Question: What is the earliest payment due date mentioned in the document?
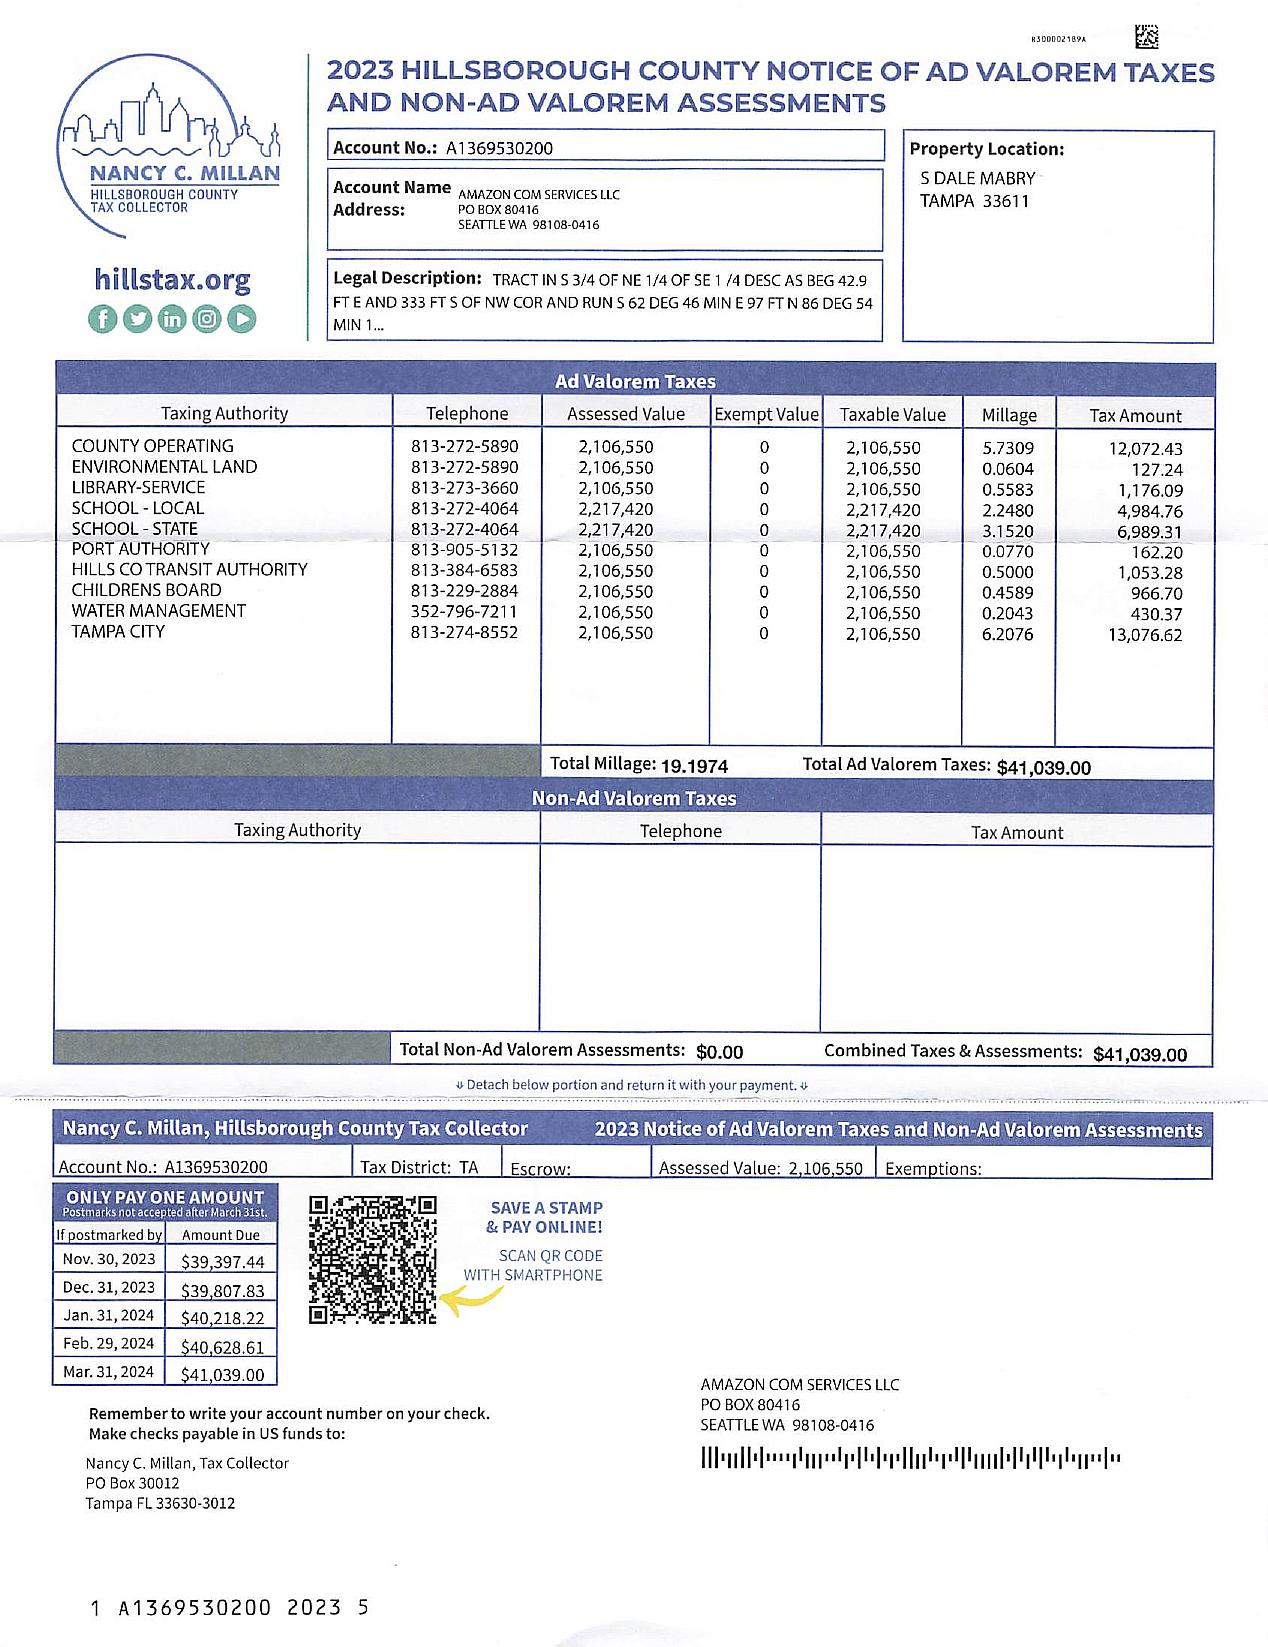
Answer: "Nov. 30, 2023"